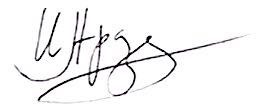
Signature of: inal ardzinba